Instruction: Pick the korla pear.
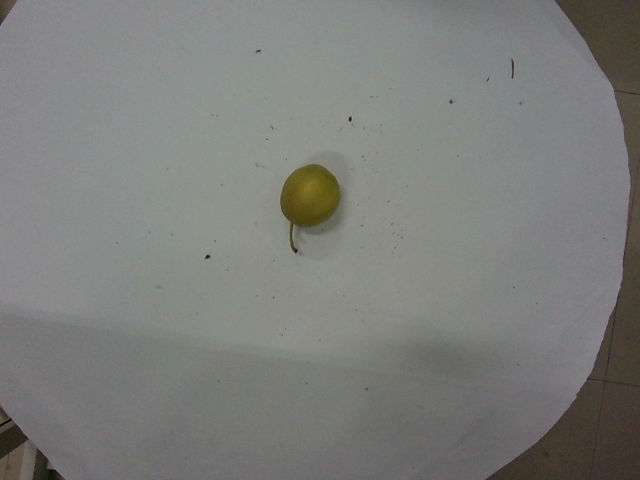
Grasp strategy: vertical